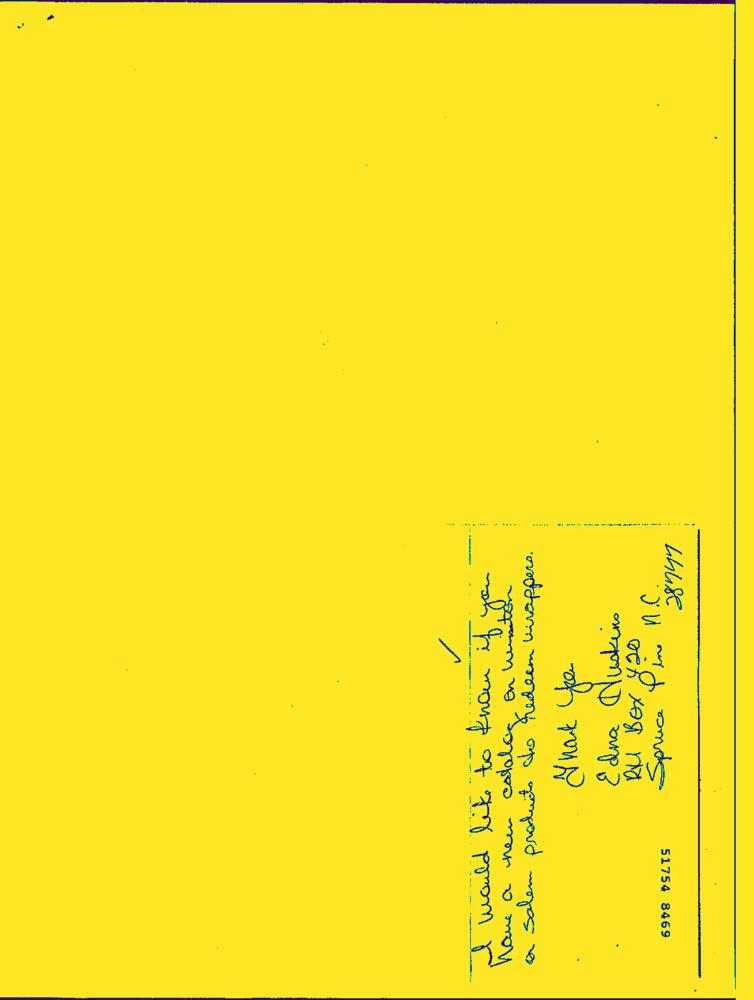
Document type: Hand-Written